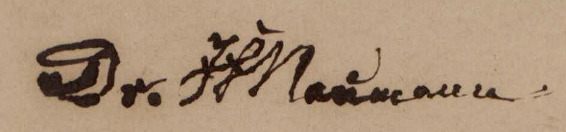
Signature of: johann friedrich naumann